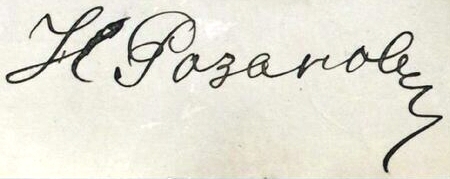
Signature of: rozanov nikolai sergeevich